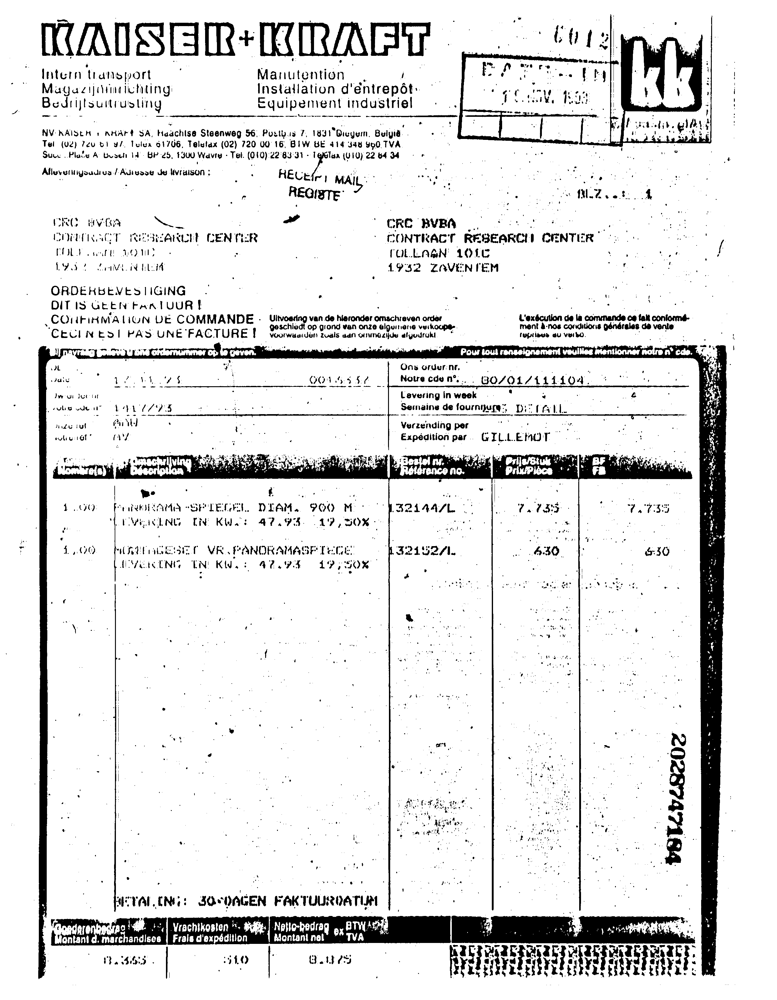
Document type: Invoice